Question: What is the address or location of the property listed in the document?
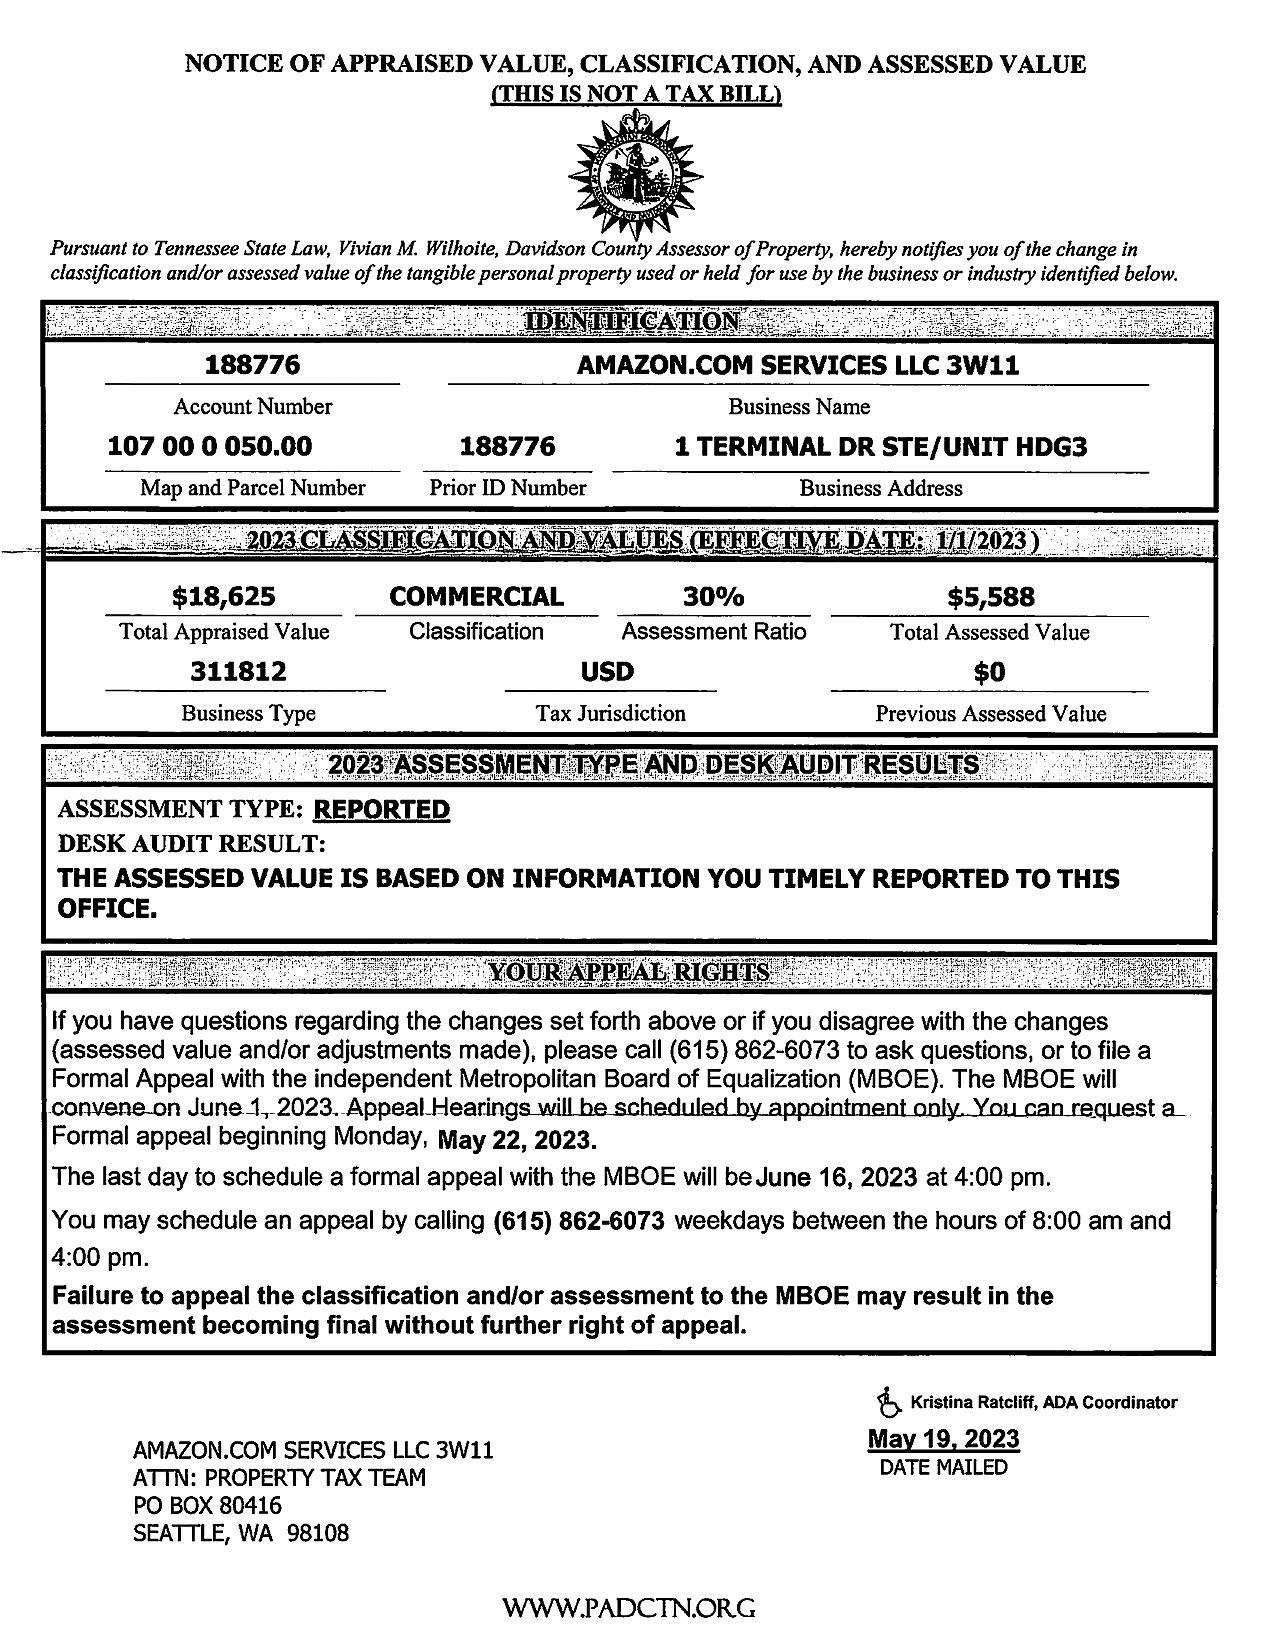
Answer: "1 TERMINAL DR STE/UNIT HDG3"